Question: What tax district, tax-rate area, or tax area code is specified in the document?
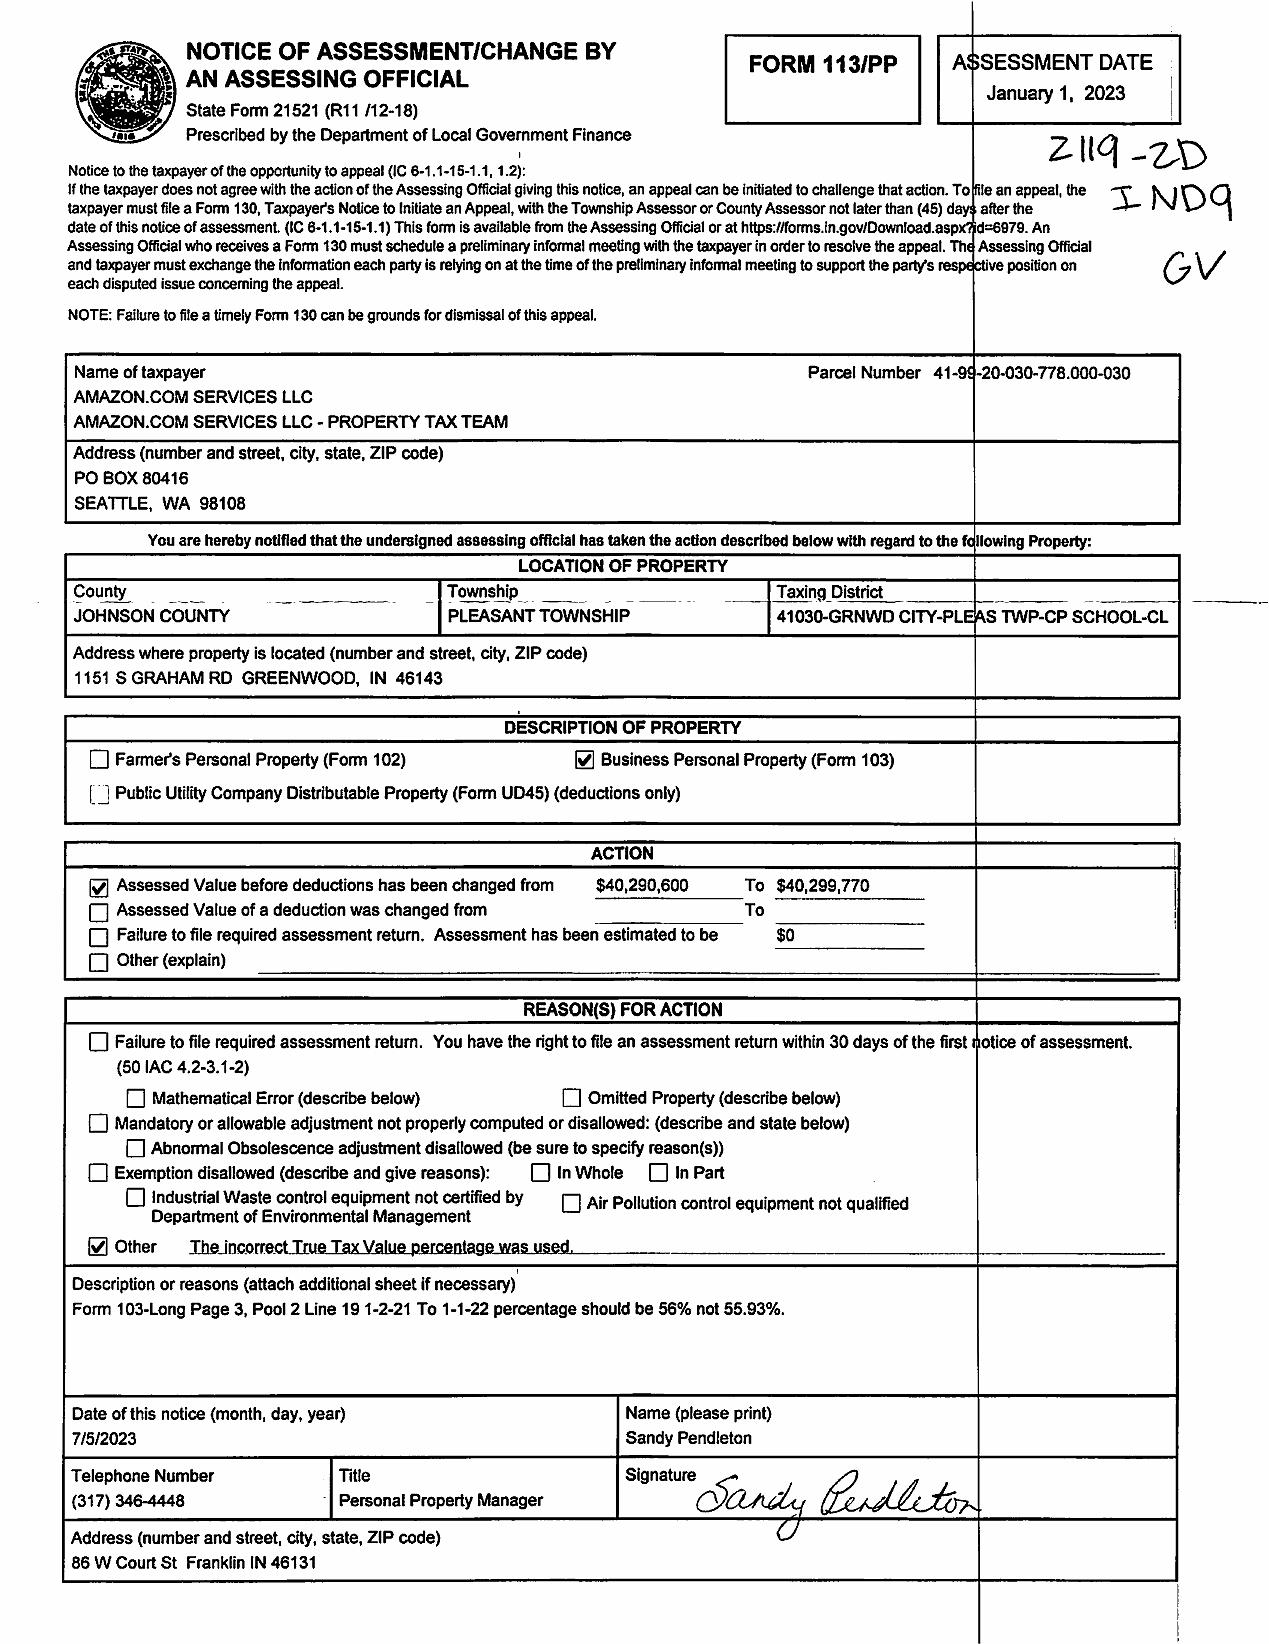
Answer: "41030-GRNWD CITY-PLEAS TWP-CP SCHOOL-CL"